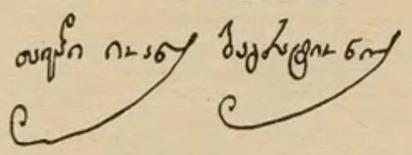
Signature of: ioane i prince of mukhrani